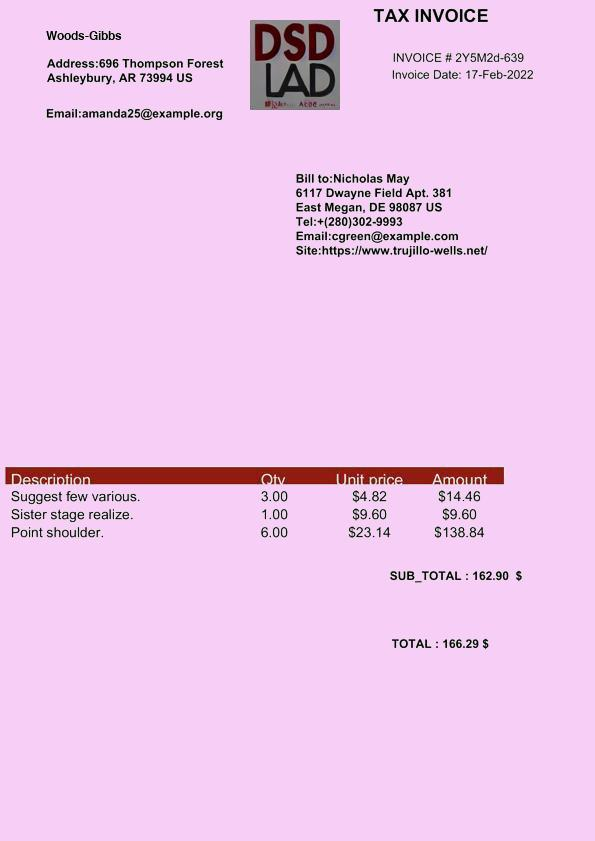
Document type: Invoice